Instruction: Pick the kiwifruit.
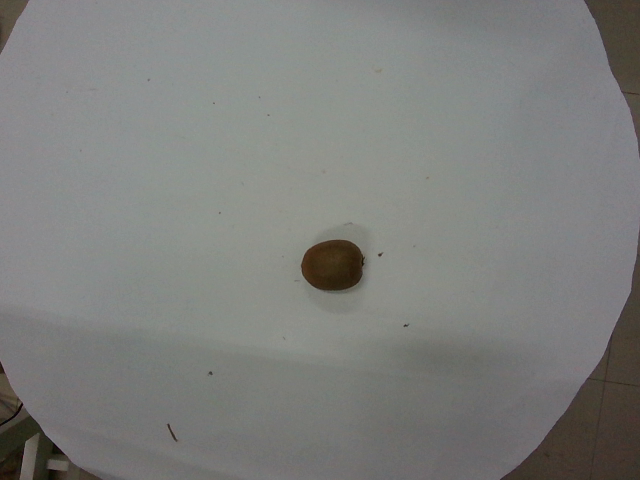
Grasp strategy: vertical